Question: In what way does the history help explain the case?
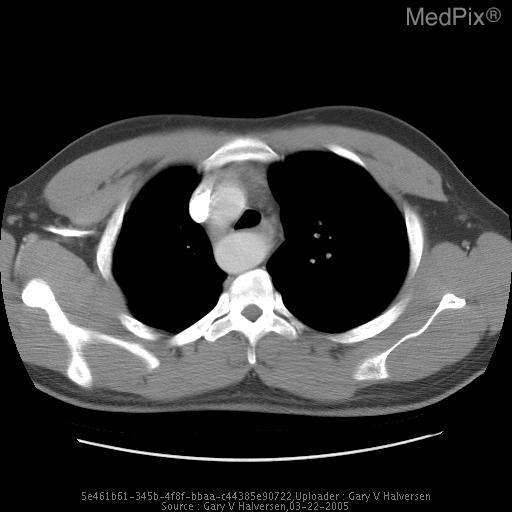
Answer: The patient's history of Vomiting 4 days prior, now with cough and chest pain. is key in understanding the case.